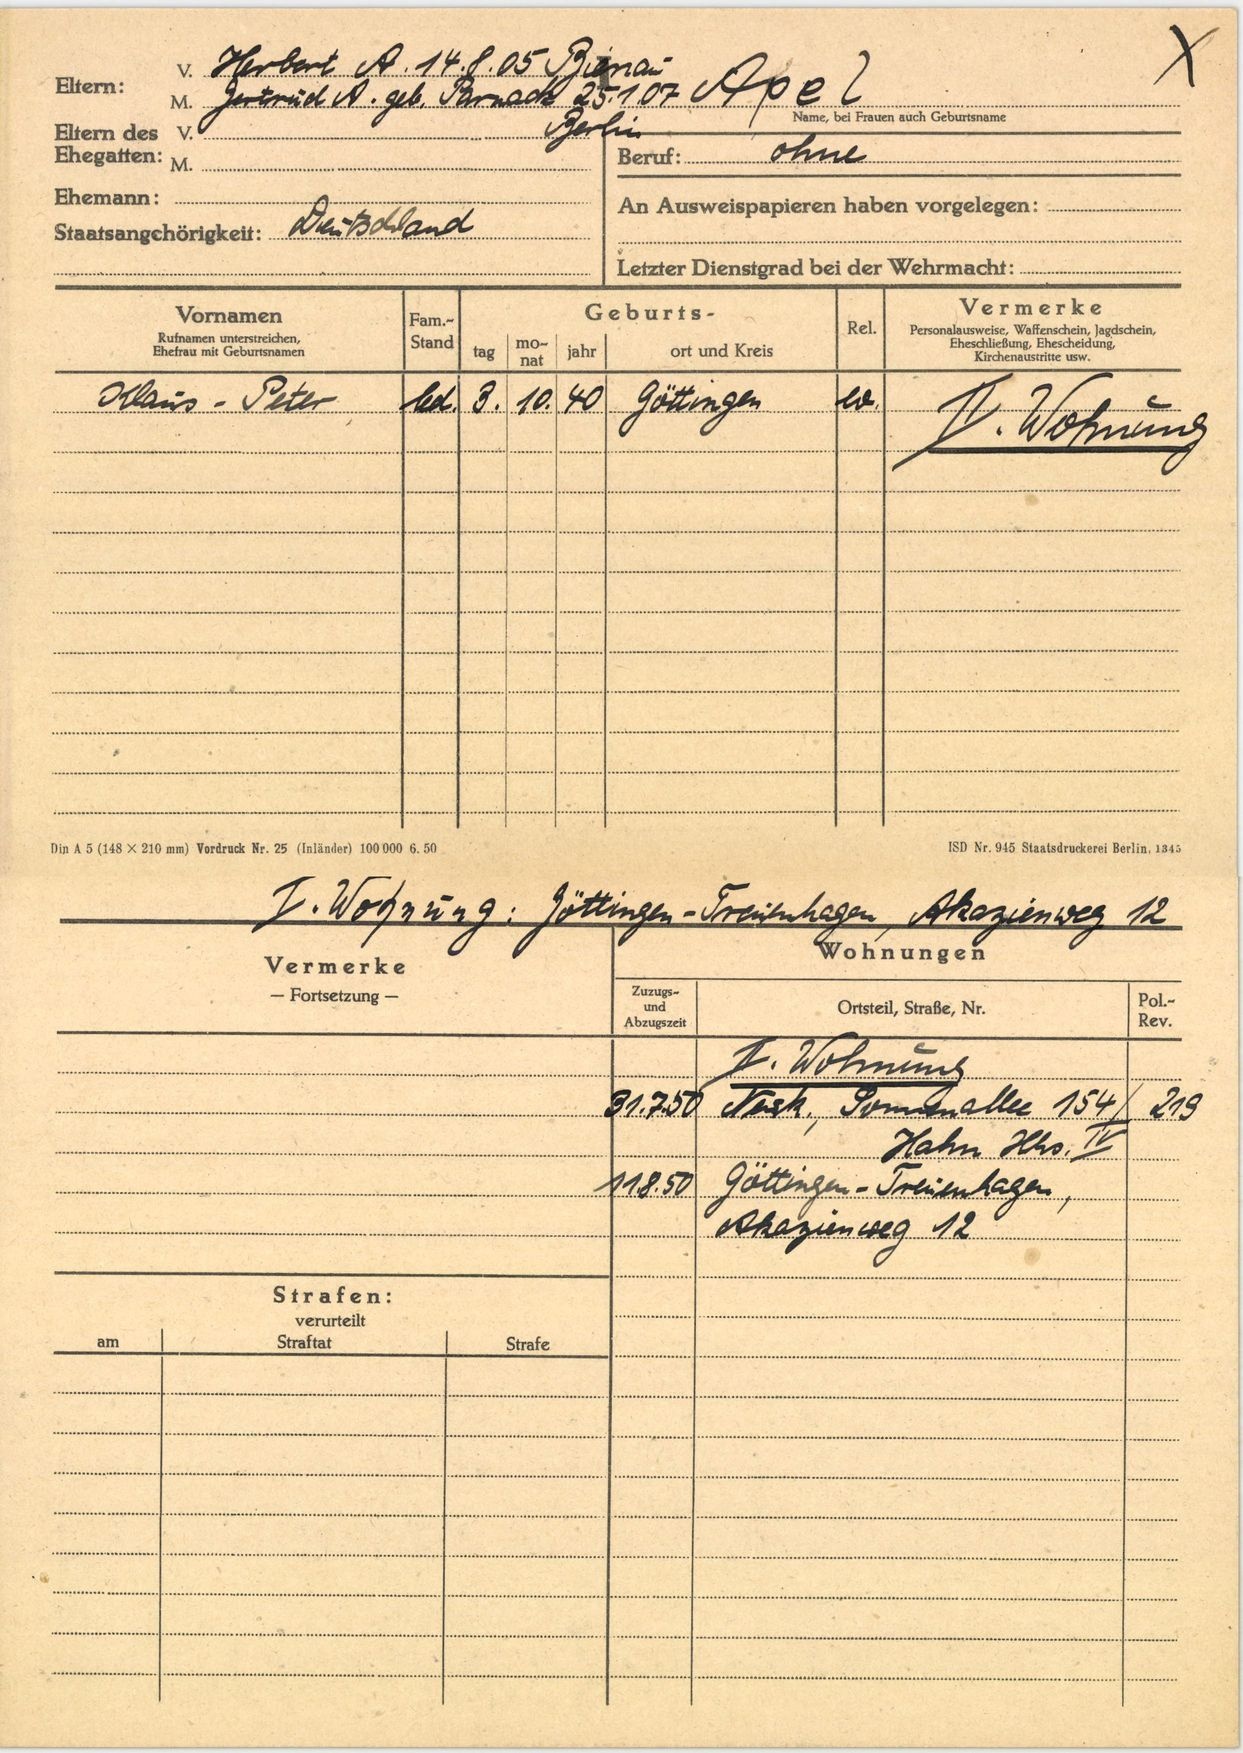
Apel